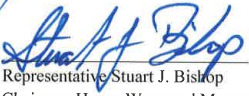
Signature of: stuart bishop